Question: What could the diagnosis suggest?
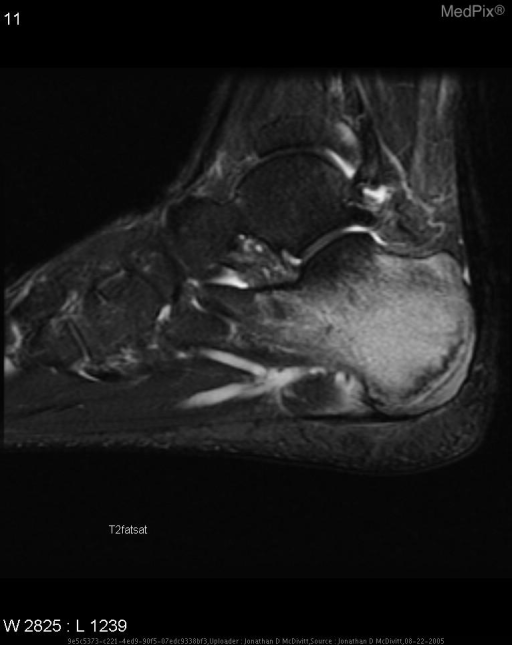
Answer: The possible diagnosis includes -Ankle Sprain
-Stress Fracture
-Arthritis
-Tenosynovitis.